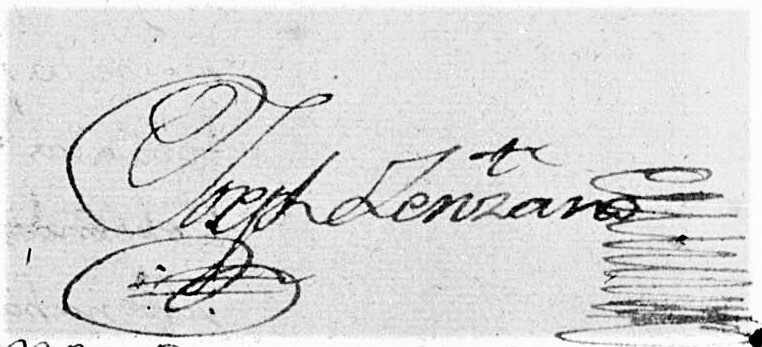
Signature of: joseph zenzano